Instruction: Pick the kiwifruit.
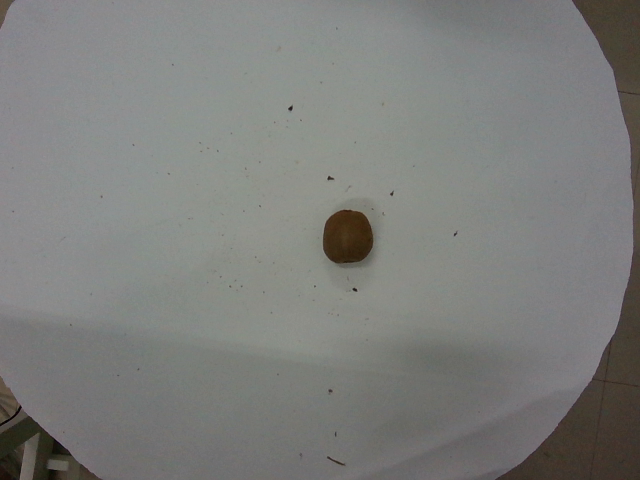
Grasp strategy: vertical